Question: What type of tax is indicated in the document, personal property or real estate?
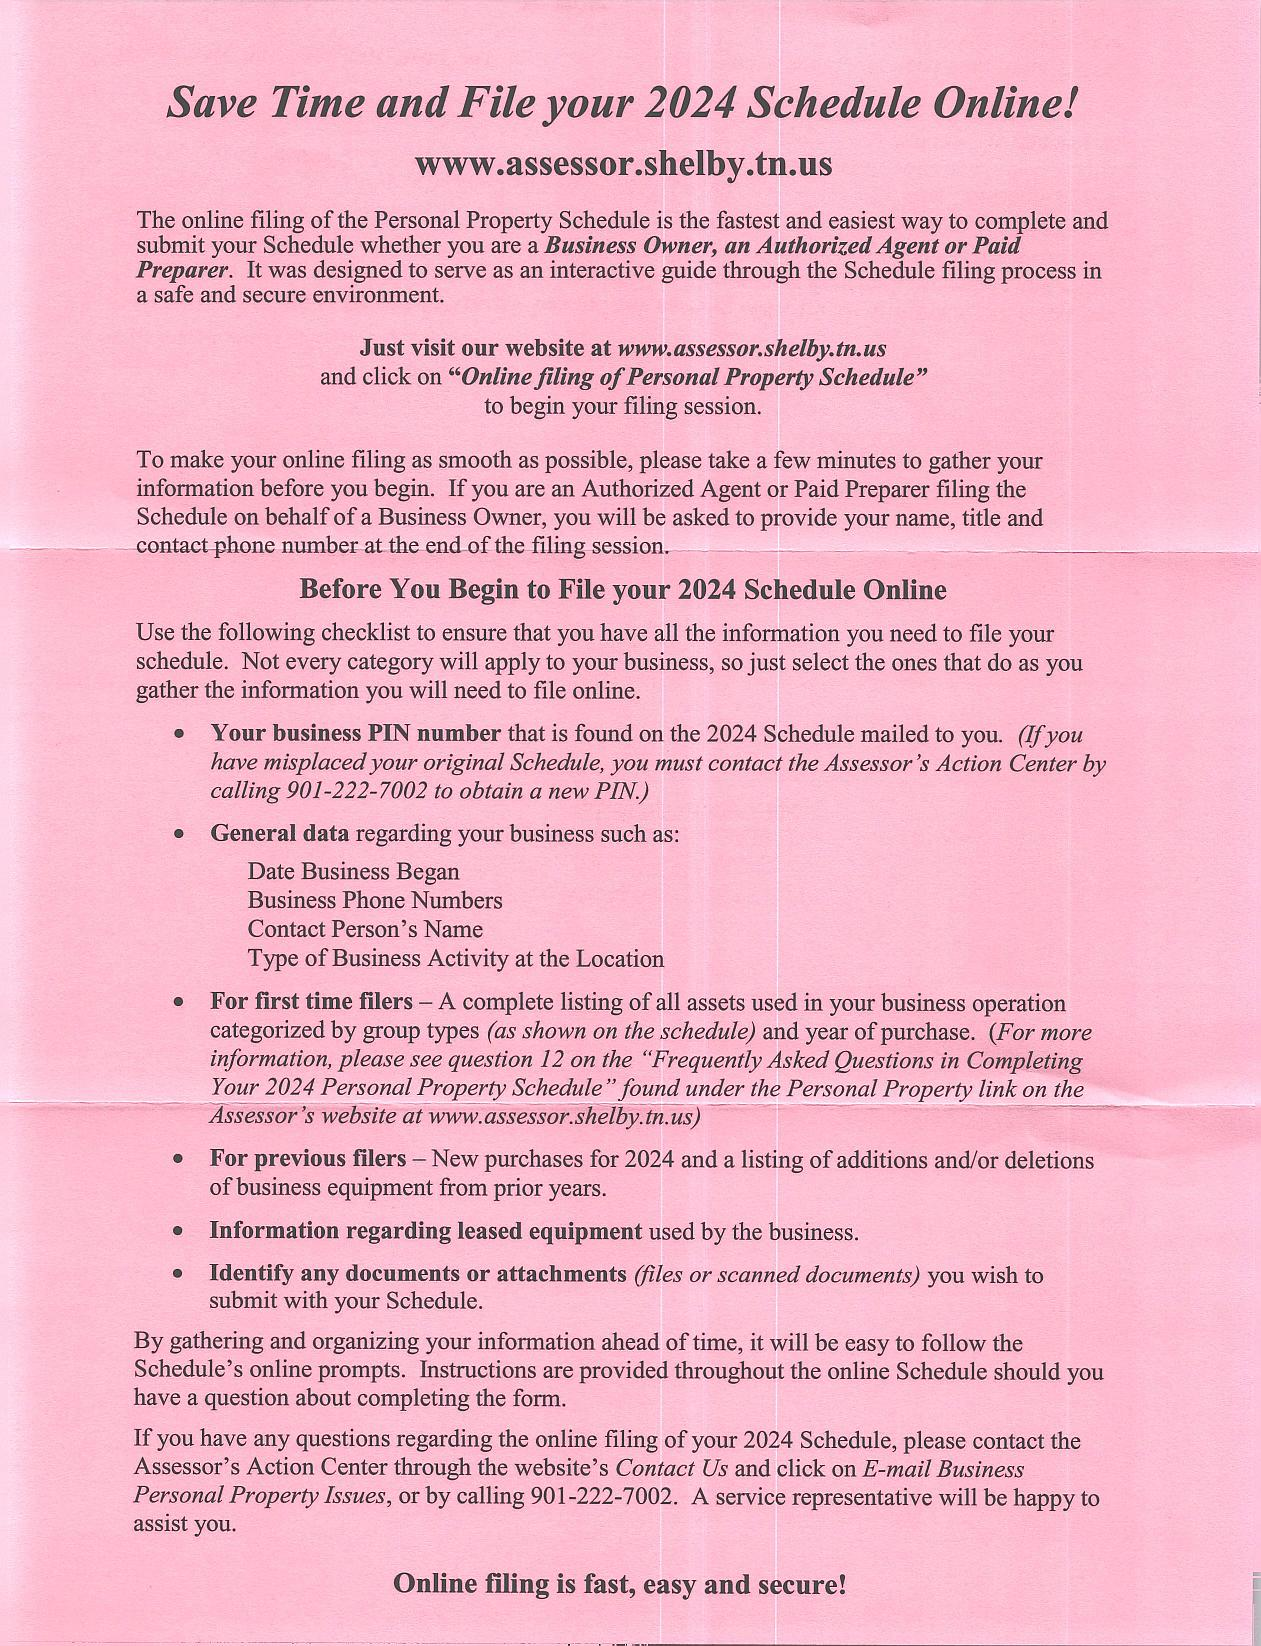
Answer: "Personal Property Tax"